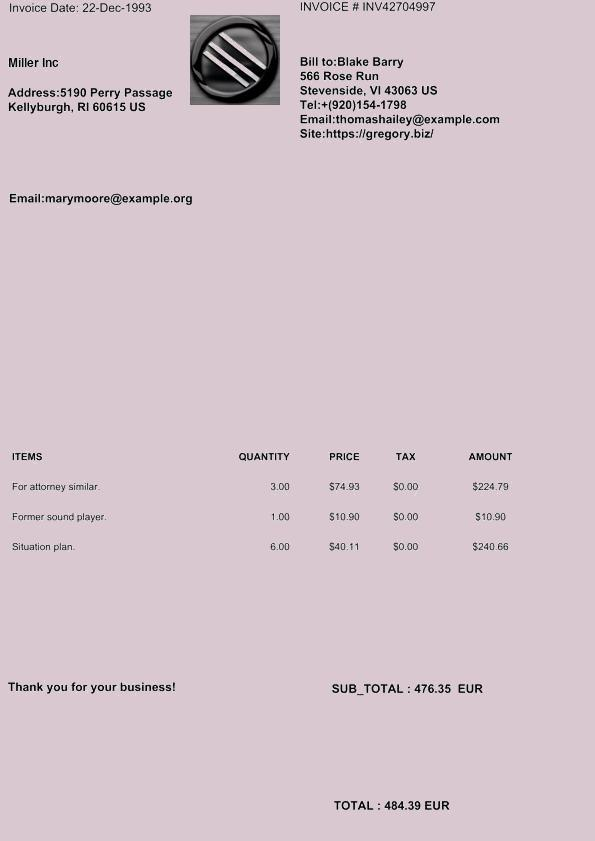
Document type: Invoice